Question: How is the property described in the document?
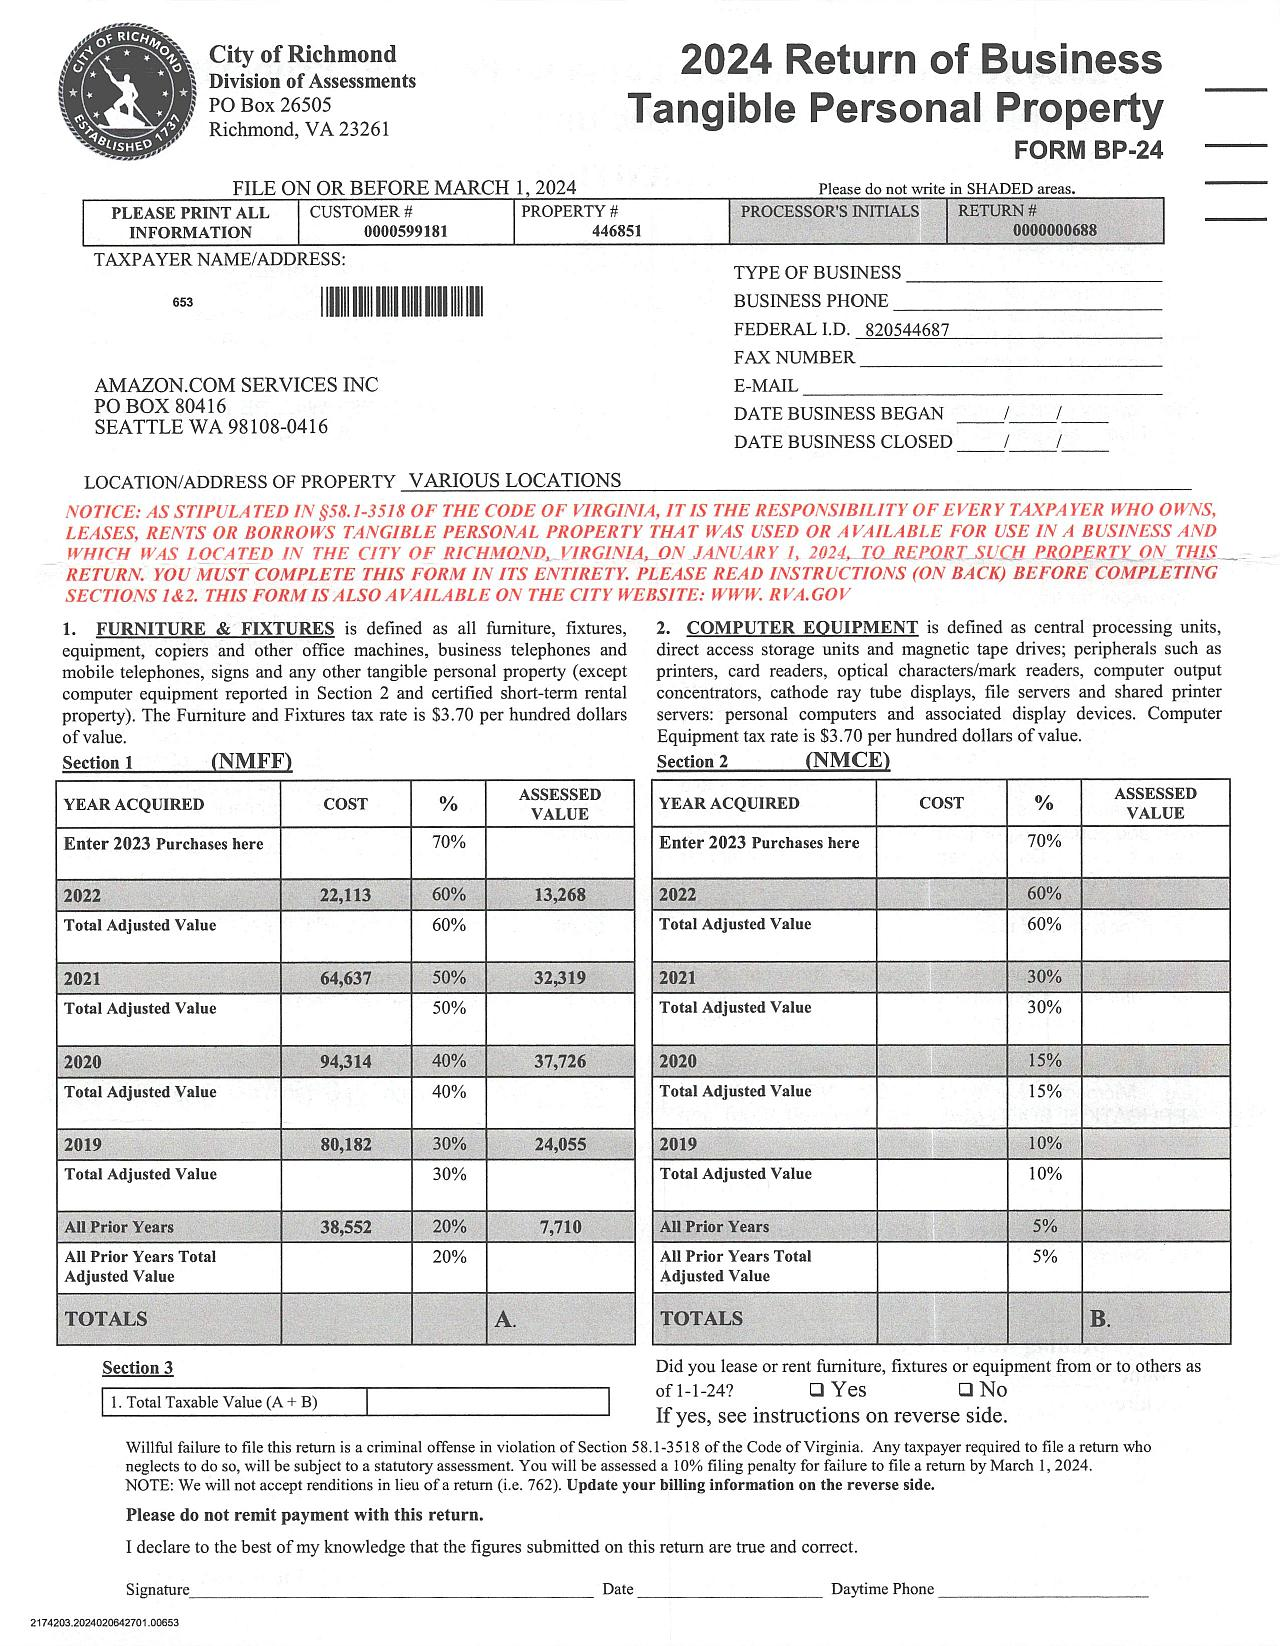
Answer: "Tangible Personal Property"